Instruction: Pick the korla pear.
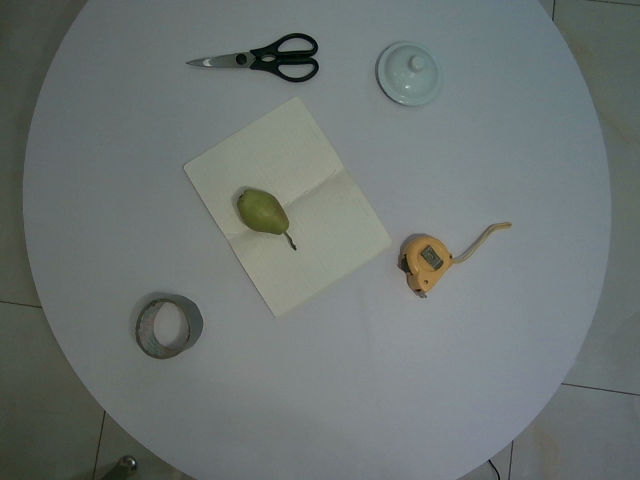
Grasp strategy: vertical